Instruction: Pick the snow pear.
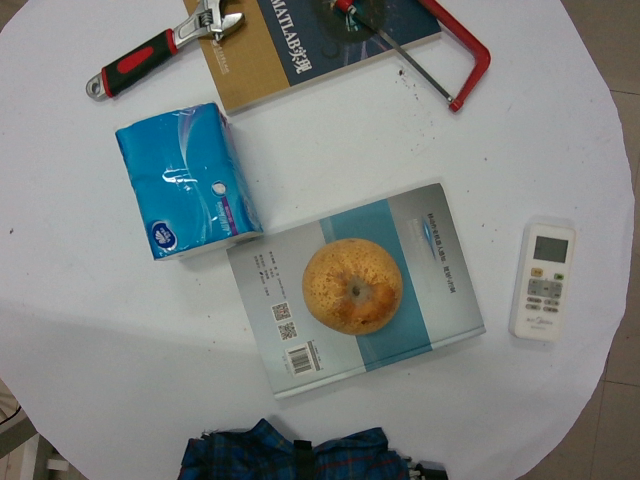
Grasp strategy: vertical